Question: What is the suspected problem?
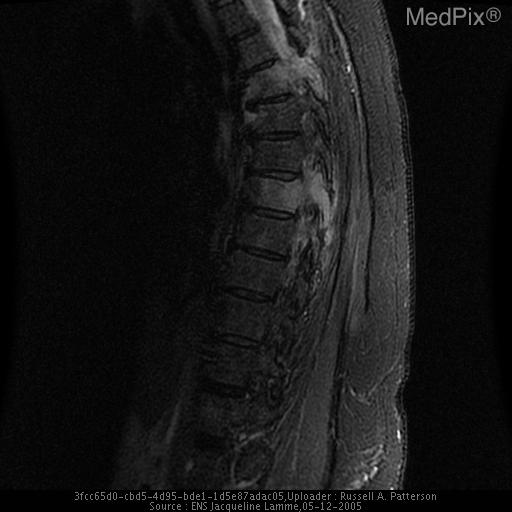
Answer: The findings suggest CT of chest shows skin thickening over right breast, significant enlargement of right breast compared to left.  Fat streaking within the right breast.
MRI of thoracic spine shows abnormal signal intensity at T4 and T7 consistent with metastases.. CT of chest shows skin thickening over right breast, significant enlargement of right breast compared to left.  Fat streaking within the right breast.

MRI of thoracic spine shows abnormal signal intensity at T4 and T7 consistent with metastases.. The patient might have a history of 55 y/o woman seen as an outpatient for possible mastitis..